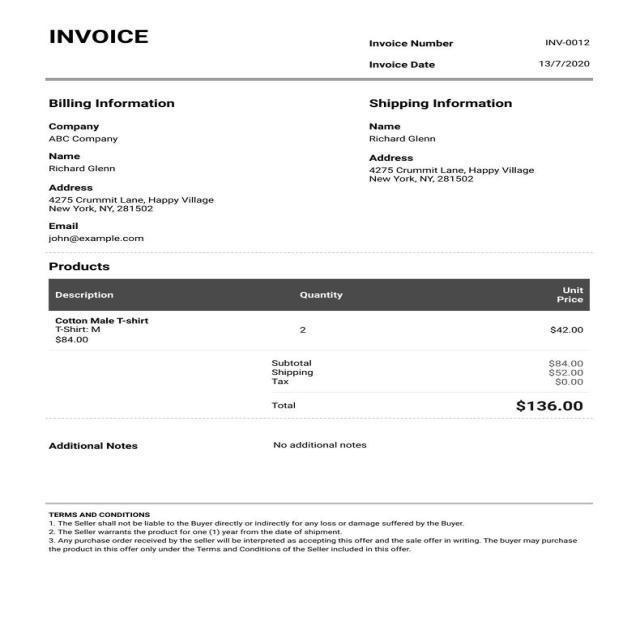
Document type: Invoice